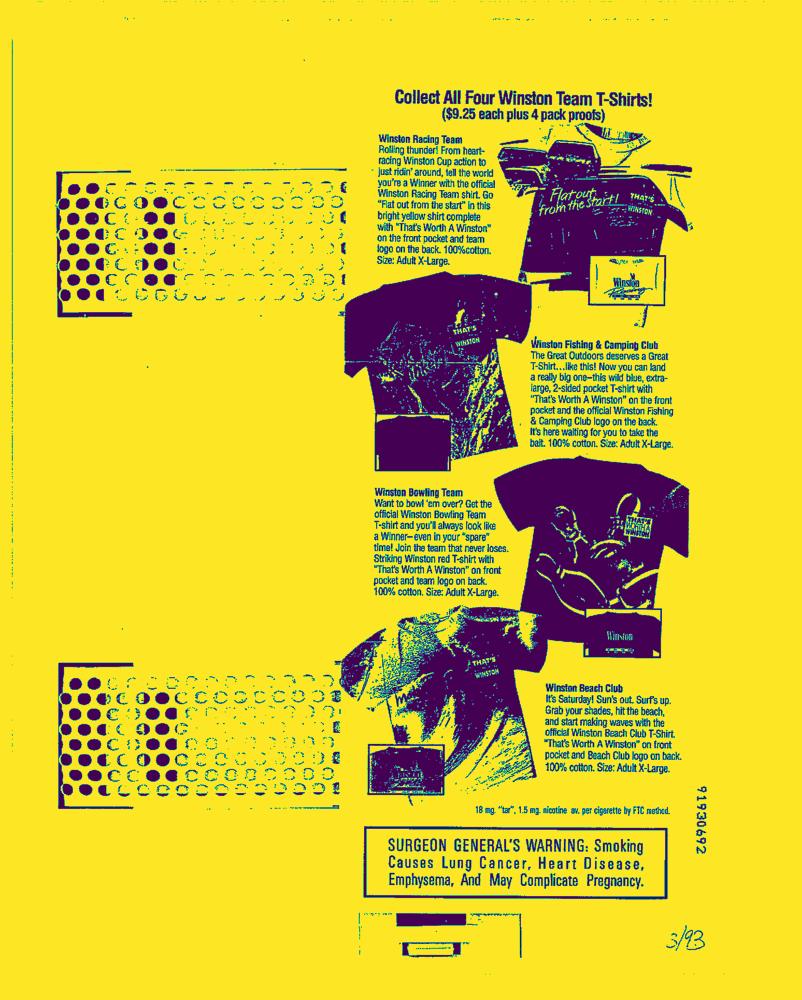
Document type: AD